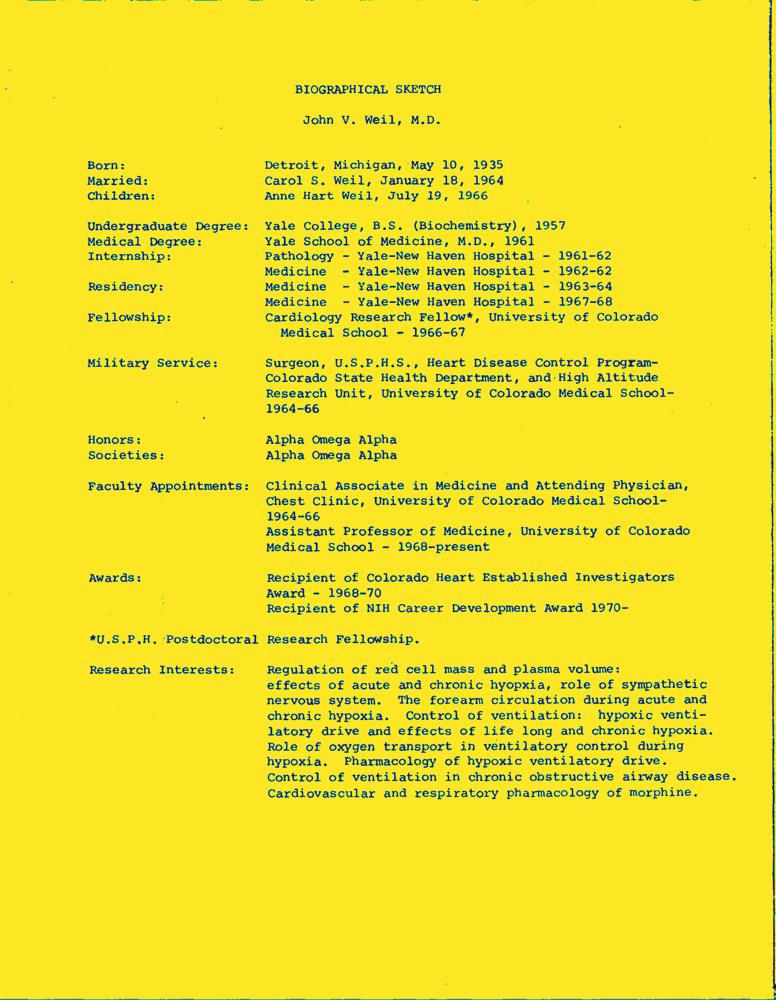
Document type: Resume-Doc